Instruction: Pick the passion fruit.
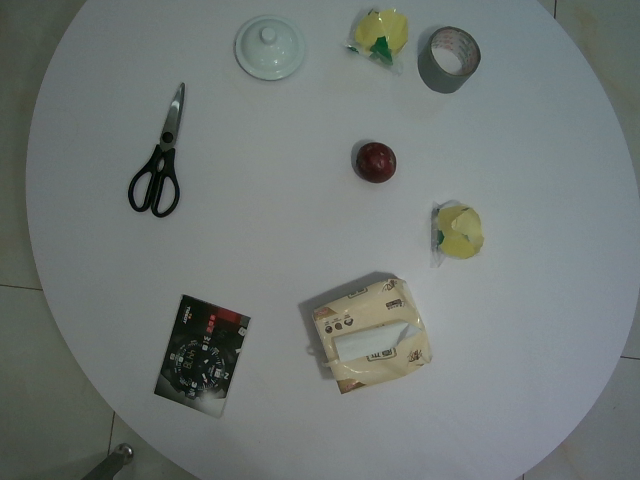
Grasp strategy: vertical